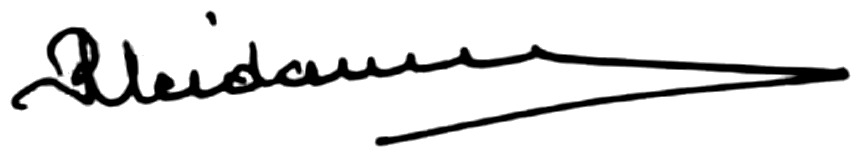
Signature of: rexhep meidani